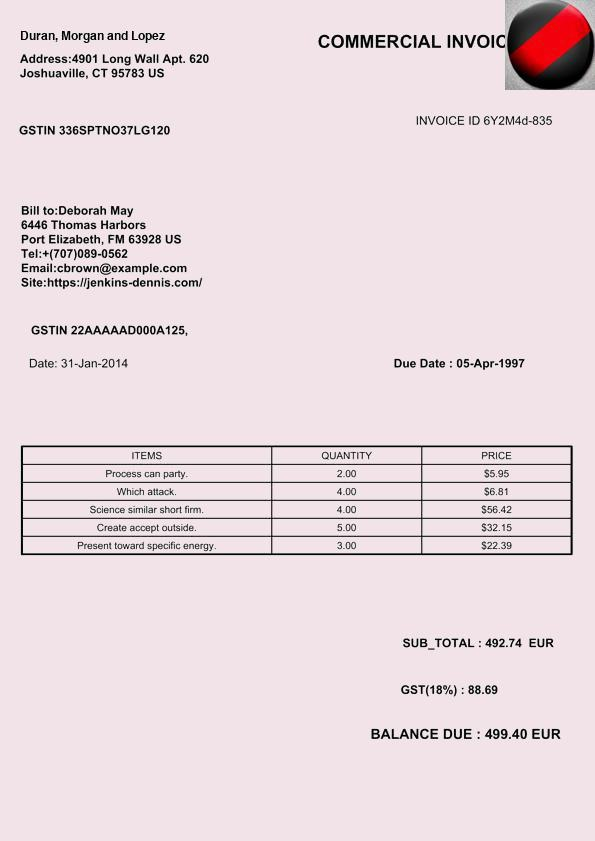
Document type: Invoice